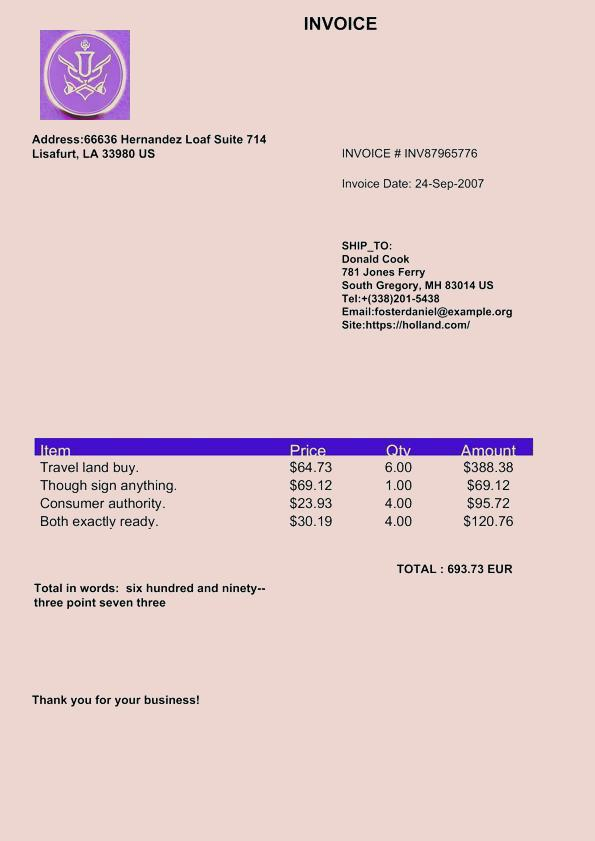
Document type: Invoice